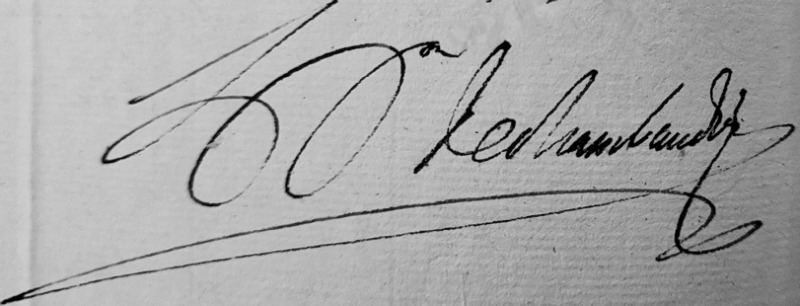
Signature of: barthélémy françois rolland de chambaudoin 0